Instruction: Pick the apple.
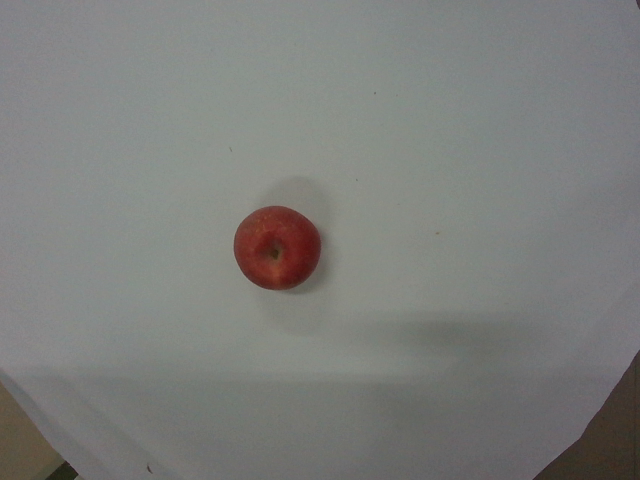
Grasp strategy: vertical